Question: What appears to be the issue?
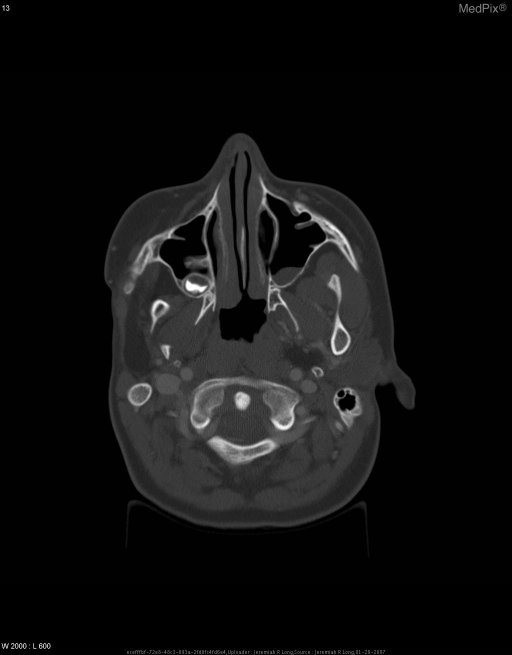
Answer: The findings suggest Contrast enhanced axial CT images of the neck demonstrate agenesis of the right pinna, external auditory canal and middle ear.  The right inner ear appears intact with slight increased sclerosis about its osseous components.  The right mastoid air cells are essentially absent.

The right zygomatic arch is hypoplastic and the right mandibular ramus and condyle are markedly hypoplastic and malformed.

The right mandible does not articulate at the TMJ.  The globes appear symmetric bilaterally.. Contrast enhanced axial CT images of the neck demonstrate agenesis of the right pinna, external auditory canal and middle ear.  The right inner ear appears intact with slight increased sclerosis about its osseous components.  The right mastoid air cells are essentially absent.

The right zygomatic arch is hypoplastic and the right mandibular ramus and condyle are markedly hypoplastic and malformed.  The right mandible does not articulate at the TMJ.  The globes appear symmetric bilaterally.. The patient might have a history of 14 year old boy with a known syndrome presents with right mandibular pain..